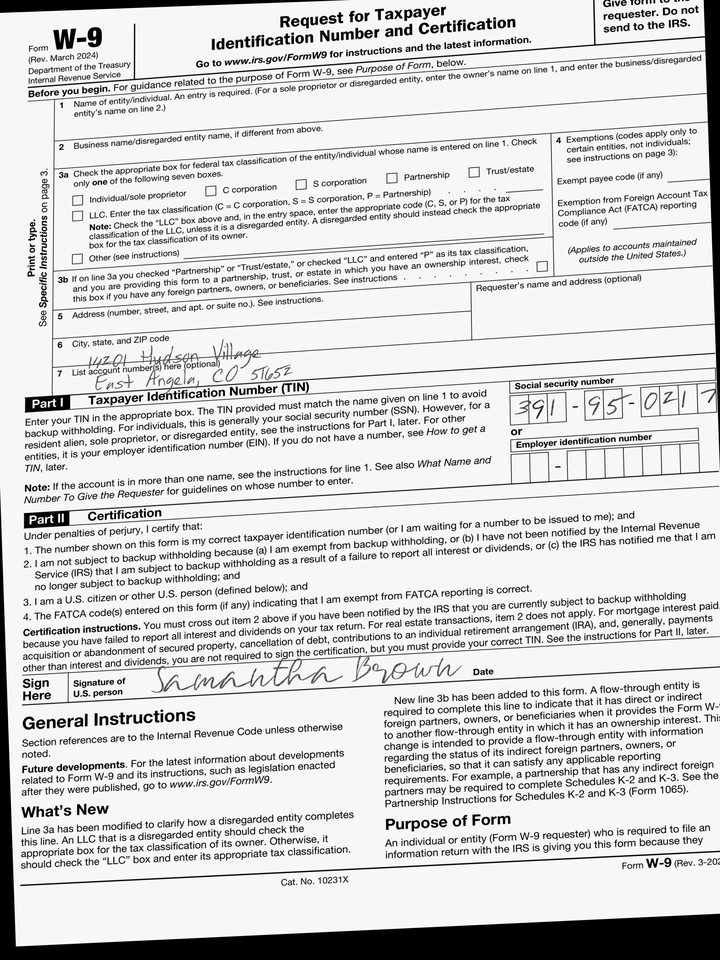
adr1: 14201 Hudson Village
adr2: East Angela, CO 51652
cbx: no
ssn: 391950217